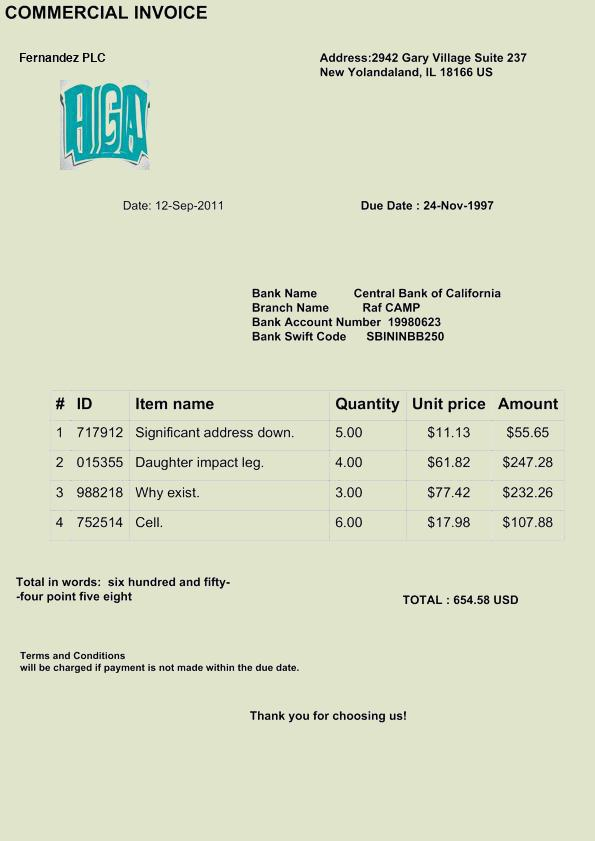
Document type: Invoice